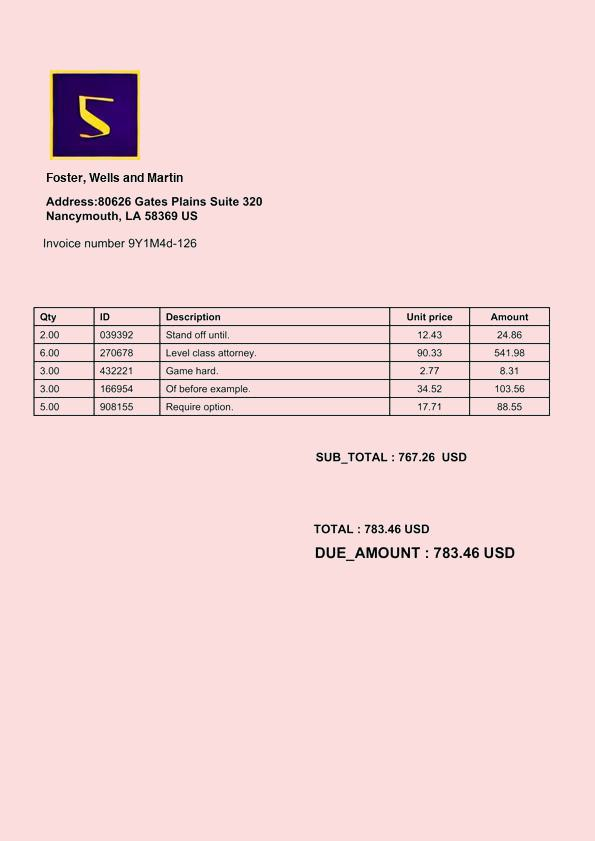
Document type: Invoice